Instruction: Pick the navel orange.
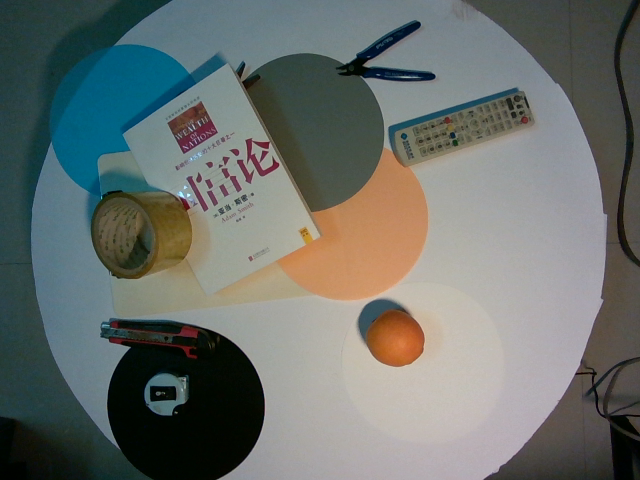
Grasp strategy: vertical